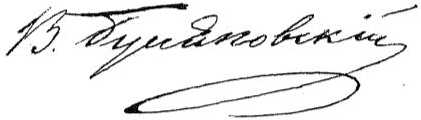
Signature of: viktor bunyakovsky